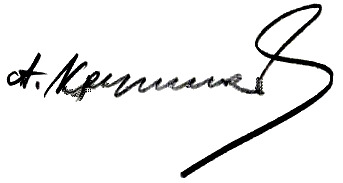
Signature of: alexey krutikov